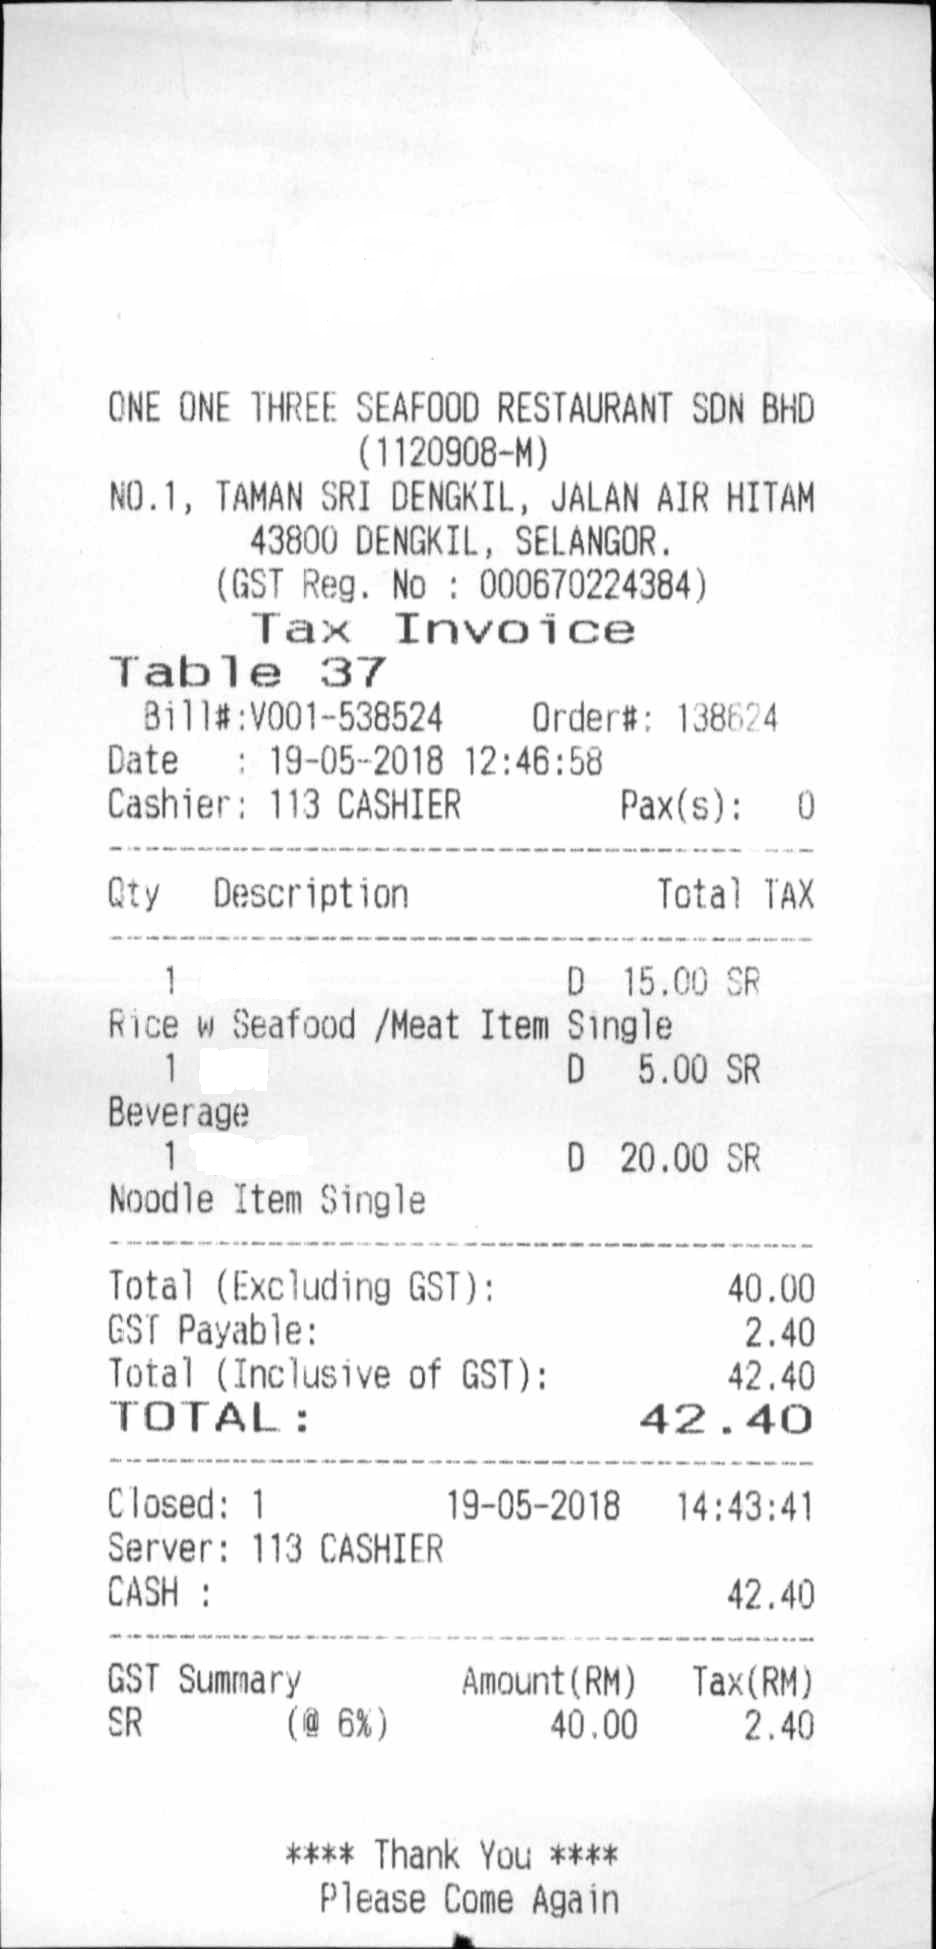
ONE ONE THREE SEAFOOD RESTAURANT SDN BHD
(1120908-M)
NO.1, TAMAN SRI DENGKIL, JALAN AIR HITAM
43800 DENGKIL, SELANGOR.
(GST REG. NO : 000670224384)
TAX INVOICE
TABLE 37
BILL#:V001-538524
ORDER#: 138624
DATE
: 19-05-2018 12:46:58
PLEASE COME AGAIN
CASHIER: 113 CASHIER
PAX(S)
0
QTY
DESCRIPTION
TOTAL TAX
1
D
15.00 SR
RICE W SEAFOOD /MEAT ITEM SINGLE
1
D
5.00 SR
BEVERAGE
1
D
20.00 SR
NOODLE ITEM SINGLE
TOTAL (EXCLUDING GST):
40.00
GST PAYABLE:
2.40
TOTAL (INCLUSIVE OF GST):
42.40
TOTAL :
42.40
CLOSED: 1
19-05-2018
14:43:41
SERVER: 113 CASHIER
CASH :
42.40
GST SUMMARY
AMOUNT(RM)
TAX(RM)
SR
(@ 6%)
40.00
2.40
**** THANK YOU ****